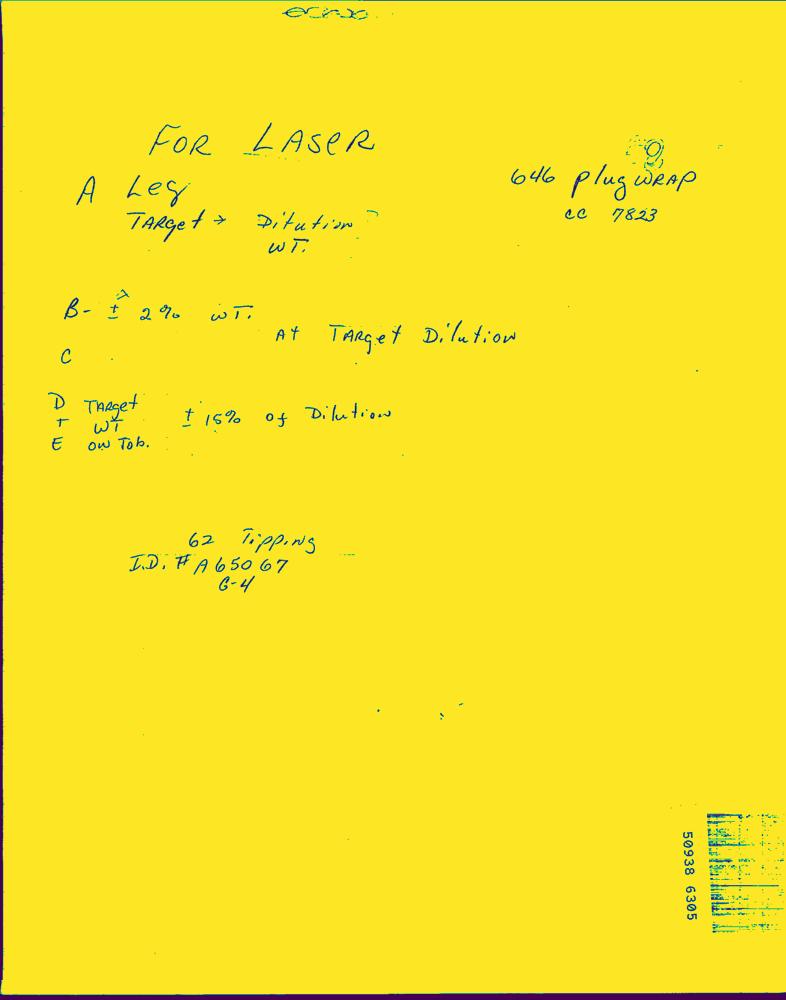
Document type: Hand-Written